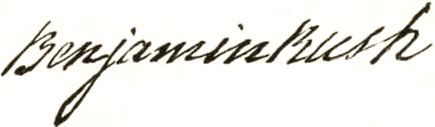
Signature of: benjamin rush